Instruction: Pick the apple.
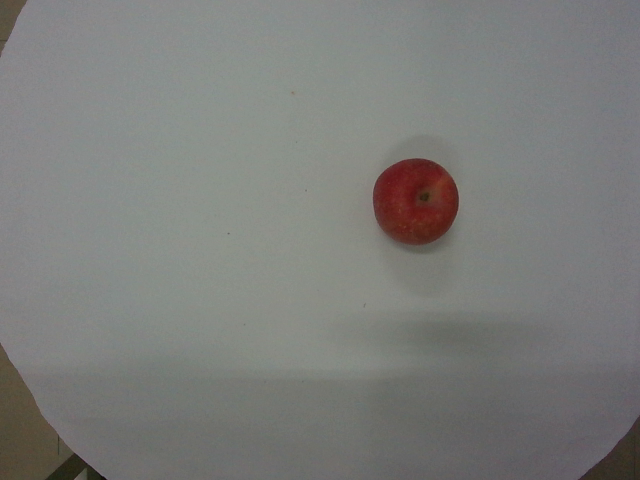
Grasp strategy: vertical